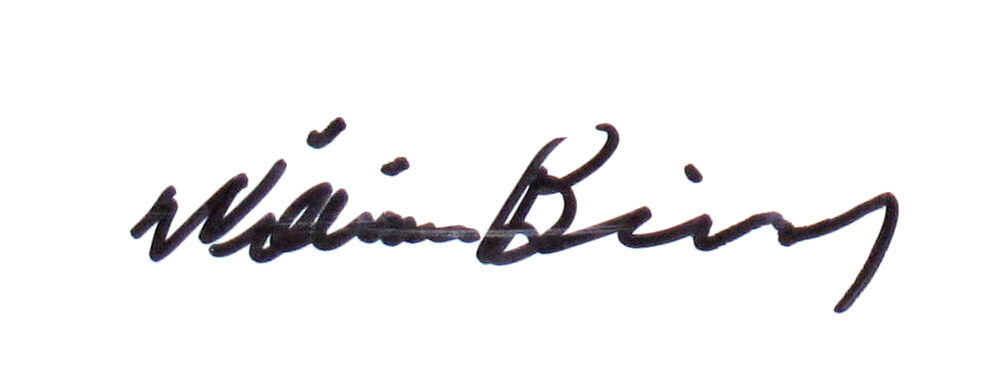
Signature of: william edward binney